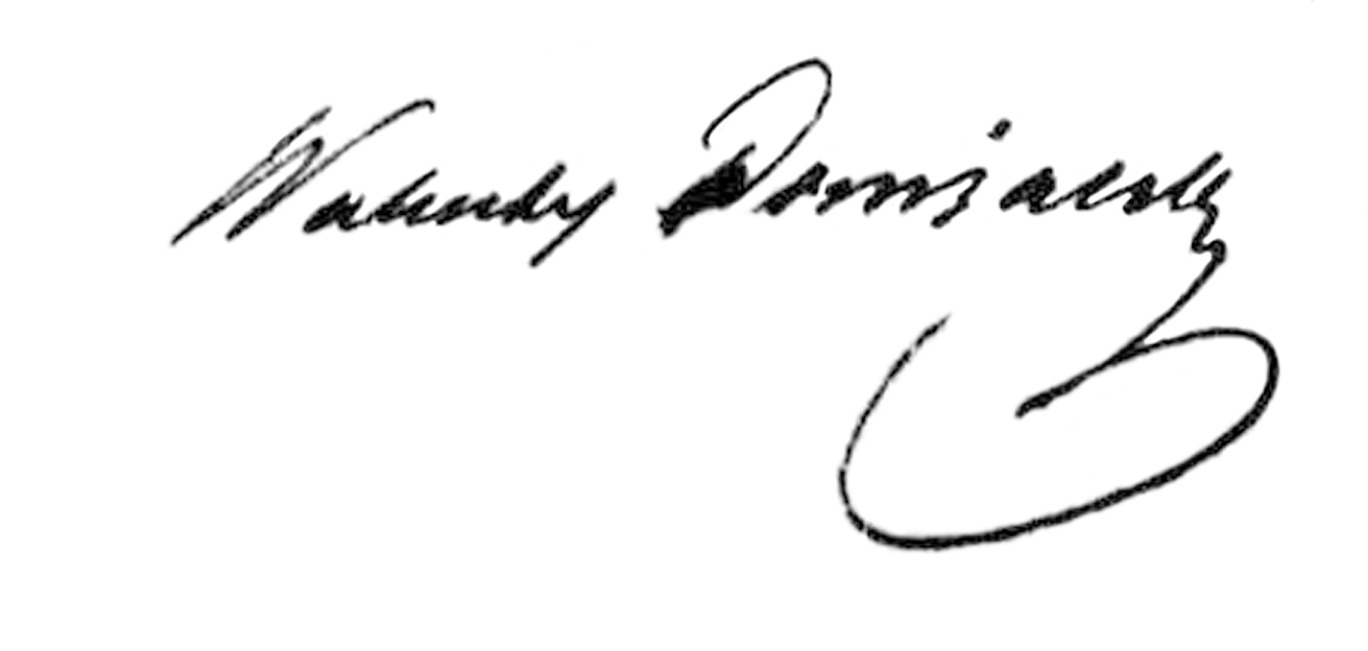
Signature of: walenty domżalski